Extract the amount written in words, the amount in digits, the name of the payee, the date on the cheque, and the bank's name from the image.
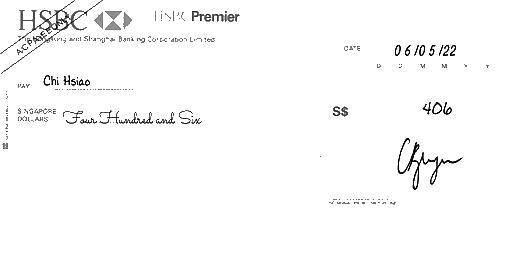
amt_in_words: Four Hundred and Six
amt_in_figures: 406
payee_name: Chi Hsiao
bank_name: HSBC
cheque_date: 06/05/22